Question: What jurisdiction, city, or county is the document associated with?
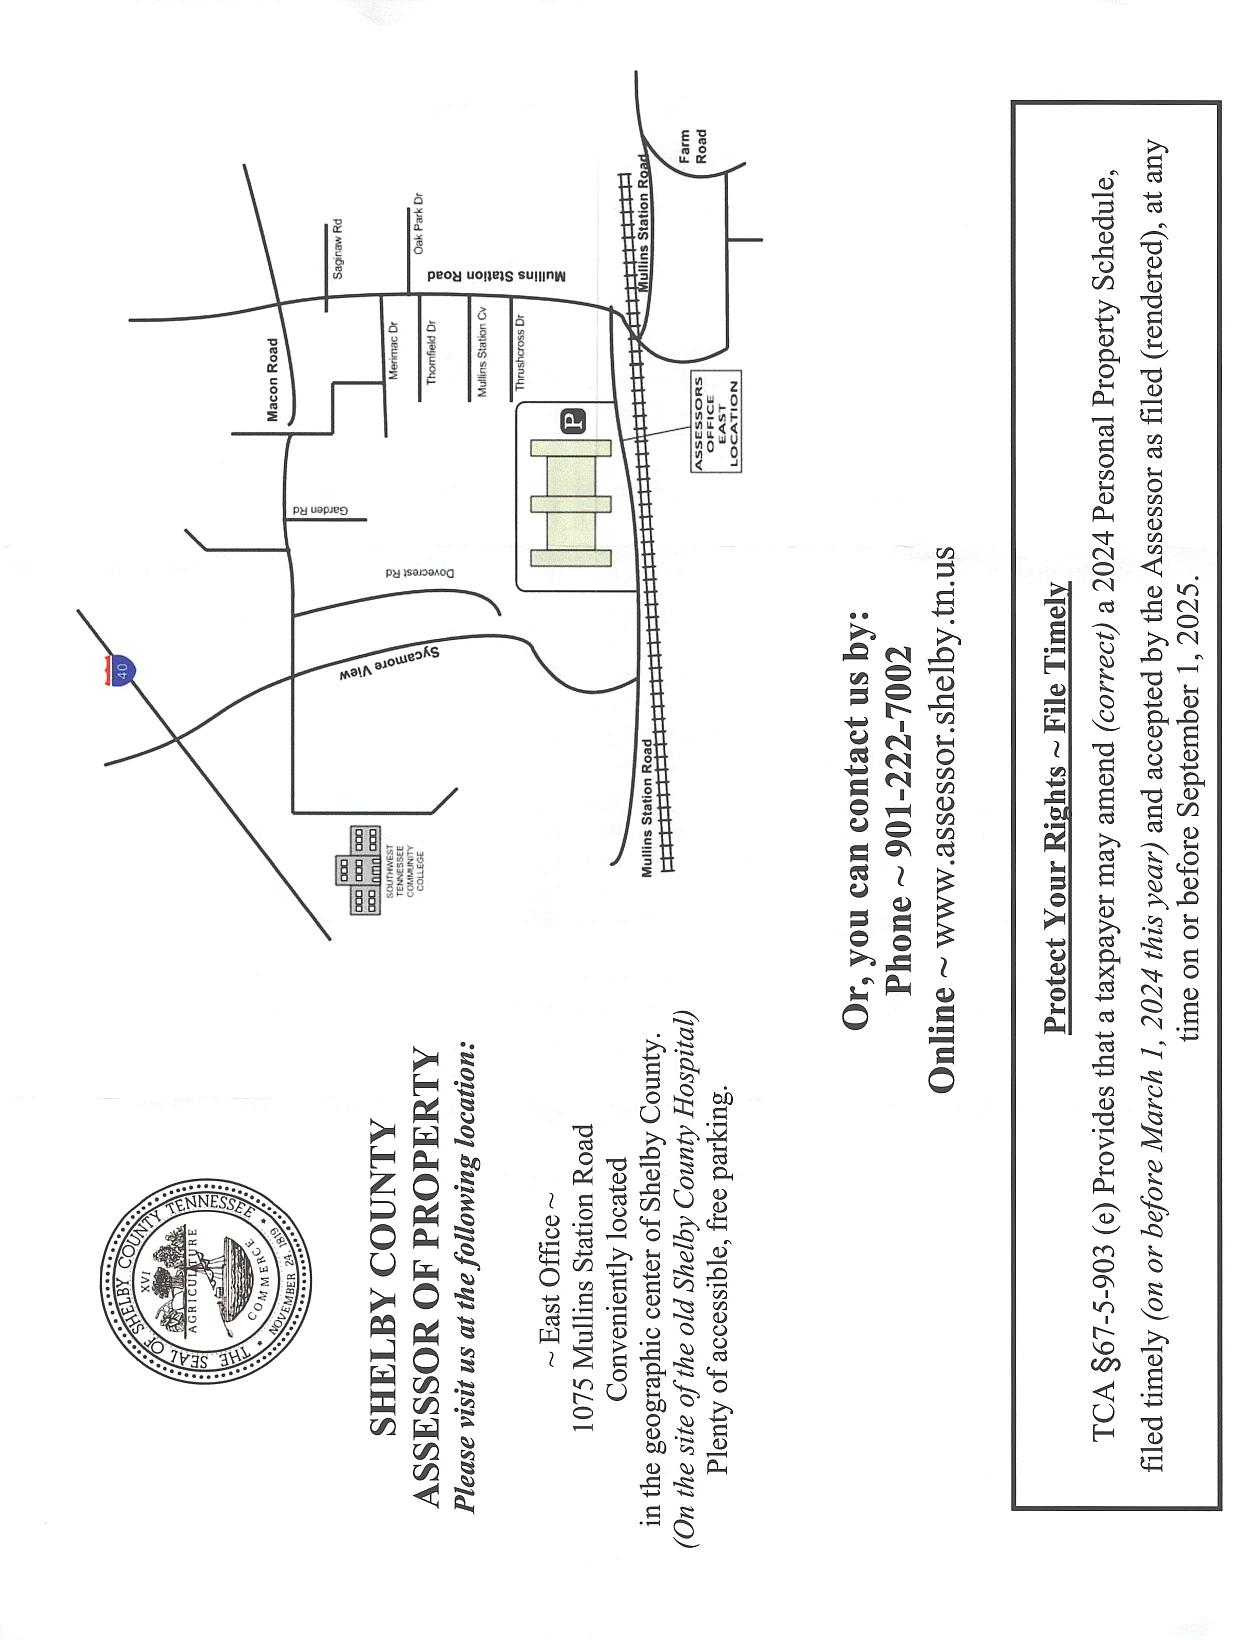
Answer: "Shelby County"